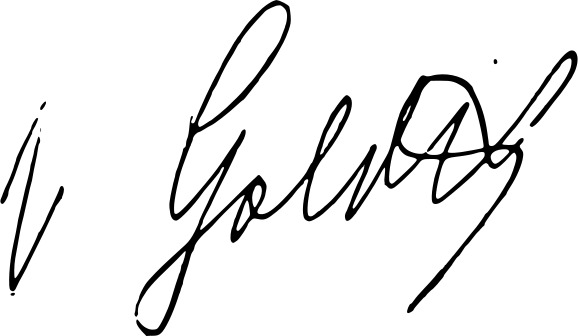
Signature of: vasile goldiș